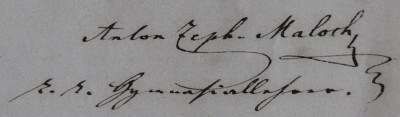
Signature of: antonín zefyrin maloch